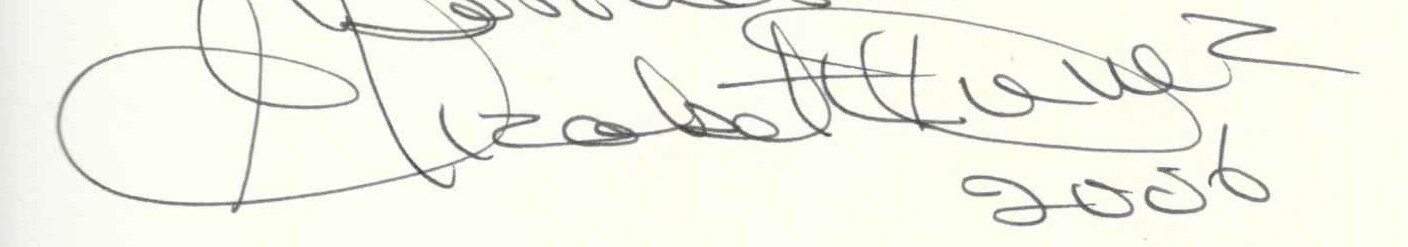
Signature of: elizabeth nunez